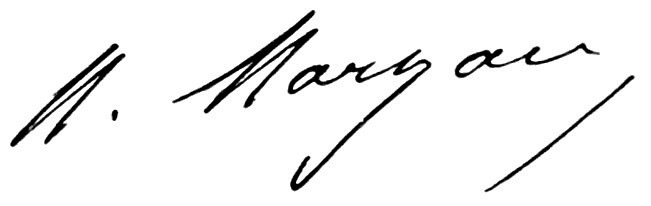
Signature of: m maryan